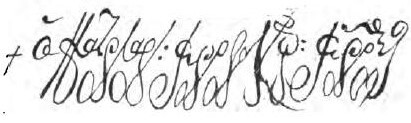
Signature of: hierotheus of jerusalem